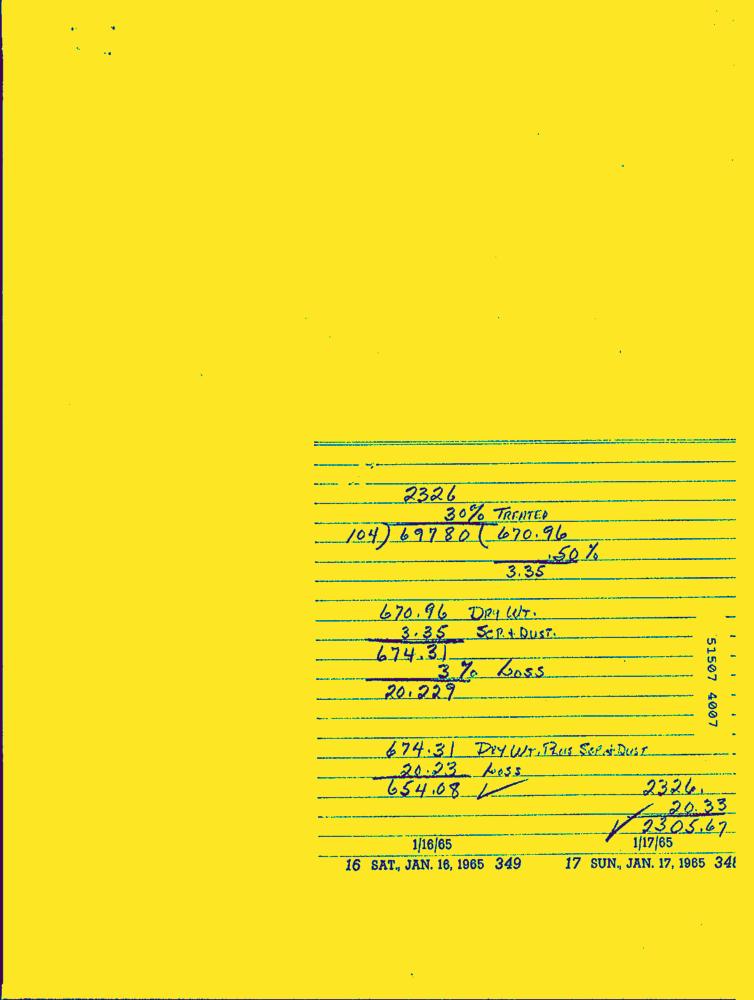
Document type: Hand-Written